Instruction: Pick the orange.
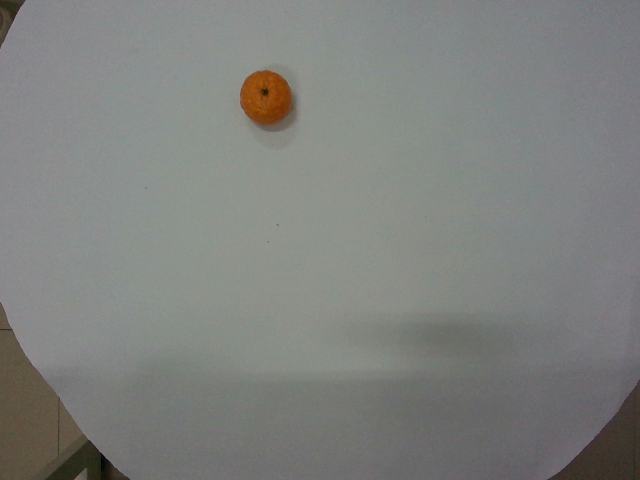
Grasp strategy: vertical